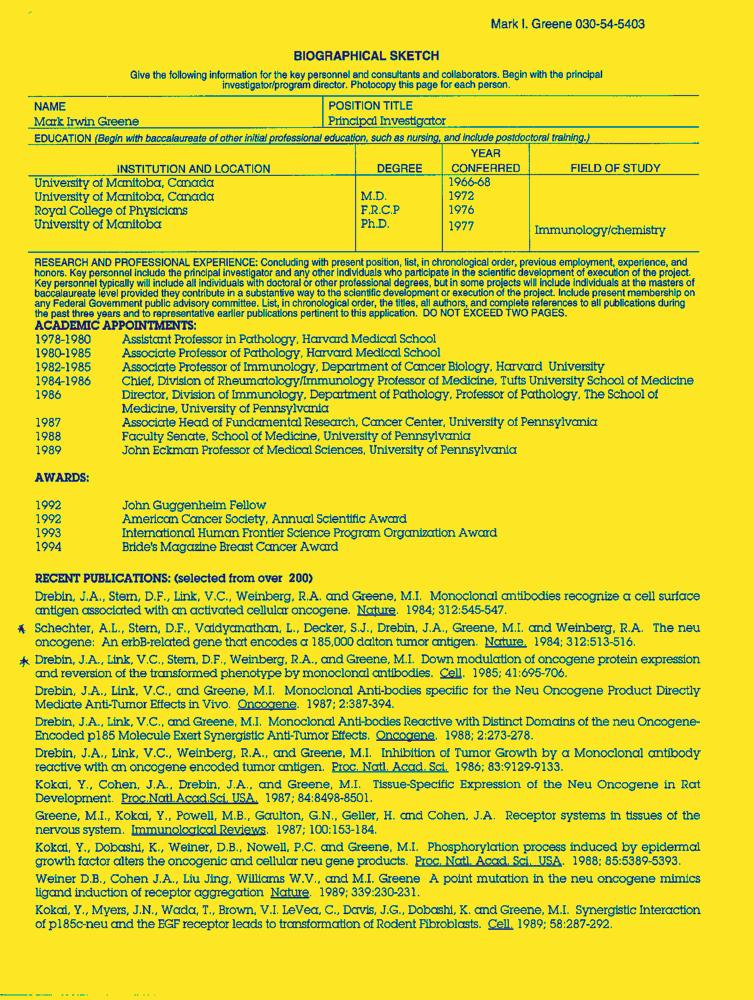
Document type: Resume-Doc